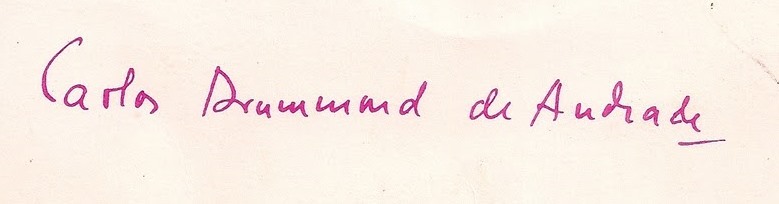
Signature of: carlos drummond de andrade